Question: How does the patient history play a role?
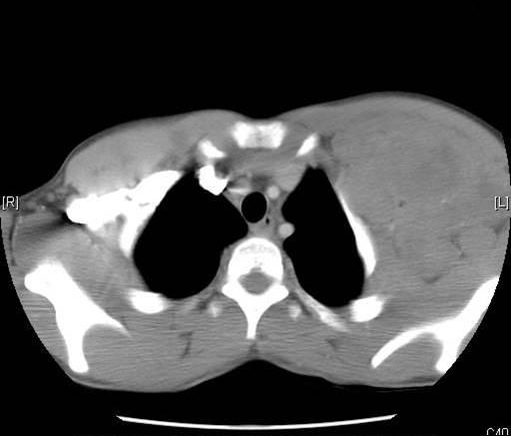
Answer: The patient's history of 15 year old male with two months of progressive swelling over left chest, under left axilla, and left neck.  The patient has also had an unintentional 10 lb weight loss over the past six months.  Denies F/C/NS is key in understanding the case.